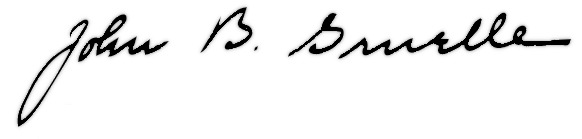
Signature of: johnny gruelle